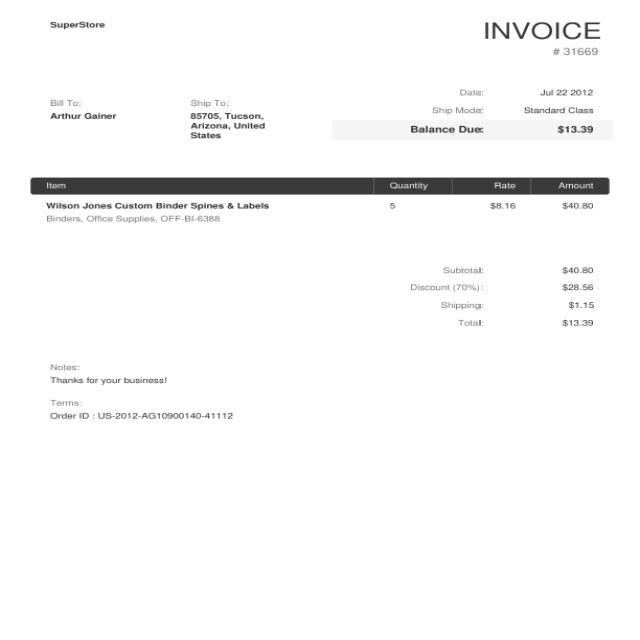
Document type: Invoice